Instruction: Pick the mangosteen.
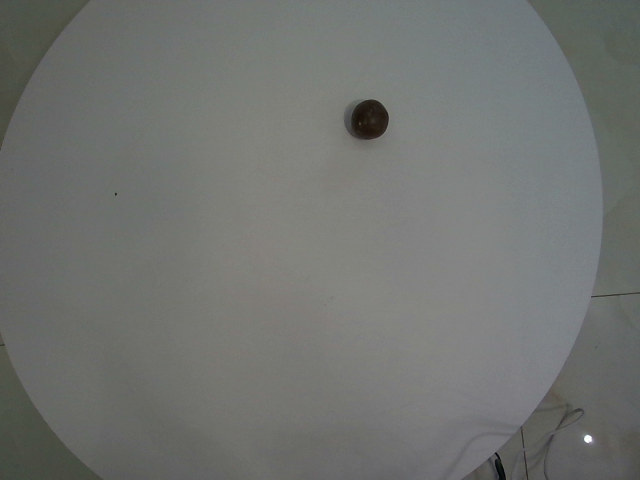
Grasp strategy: vertical